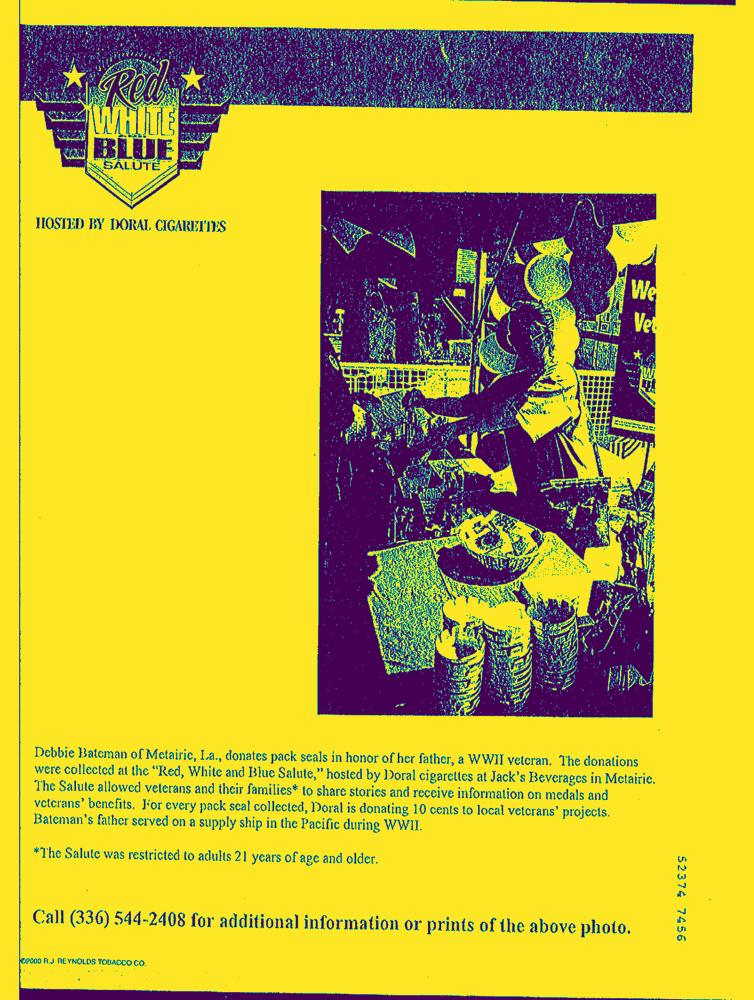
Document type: AD